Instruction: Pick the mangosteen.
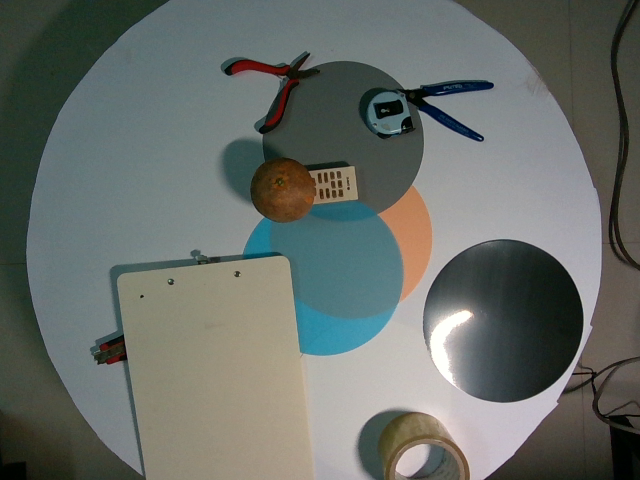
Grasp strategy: vertical